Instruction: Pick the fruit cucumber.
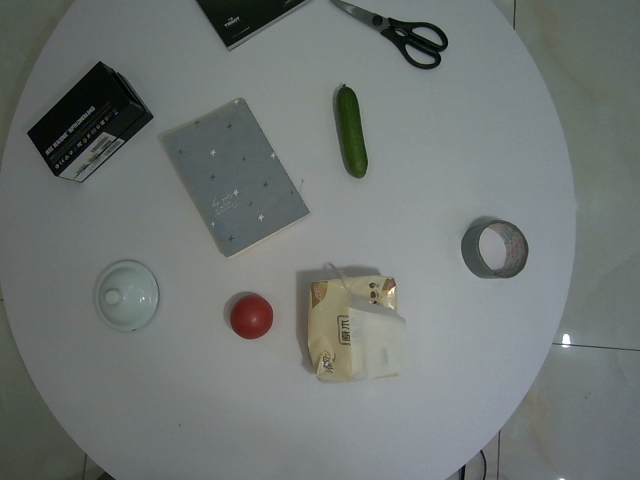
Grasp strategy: vertical